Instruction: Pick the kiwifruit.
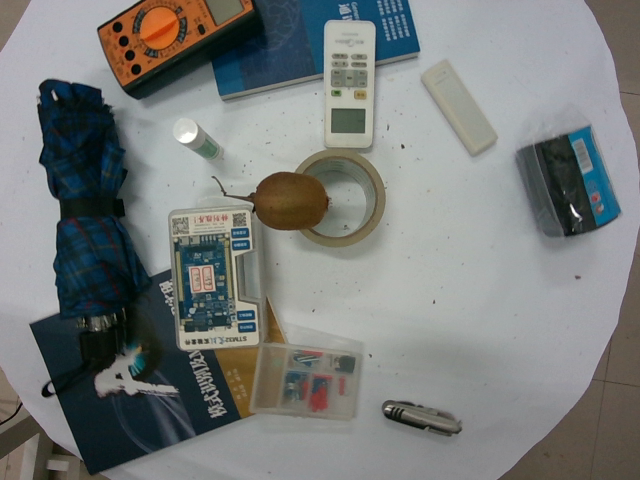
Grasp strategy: vertical